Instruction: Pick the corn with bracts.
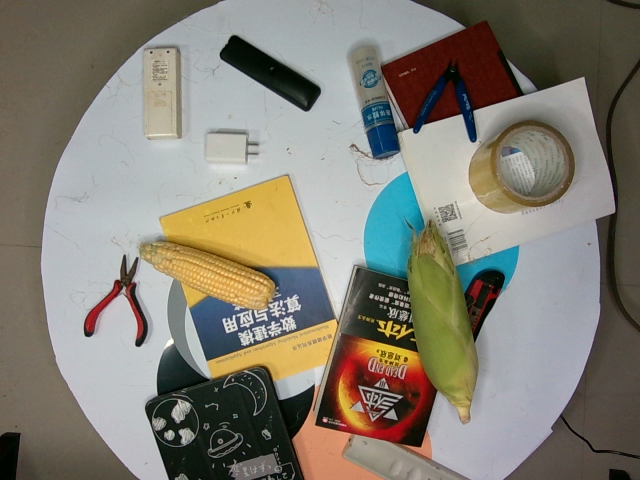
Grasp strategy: vertical